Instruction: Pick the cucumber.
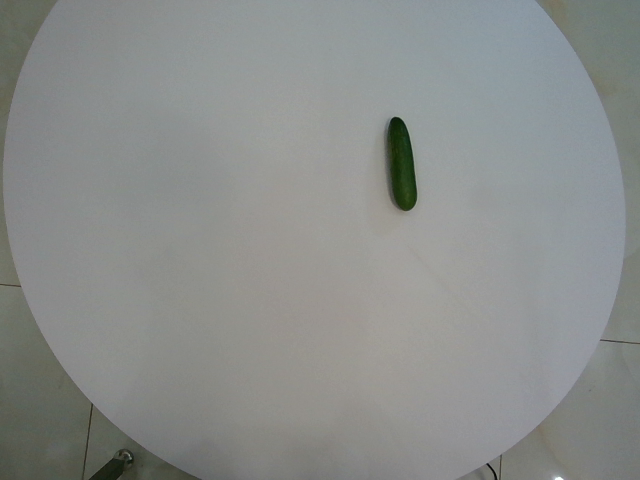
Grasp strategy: vertical